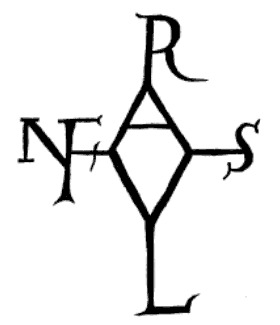
Signature of: arnulf of carinthia